Question: How does the patient history play a role?
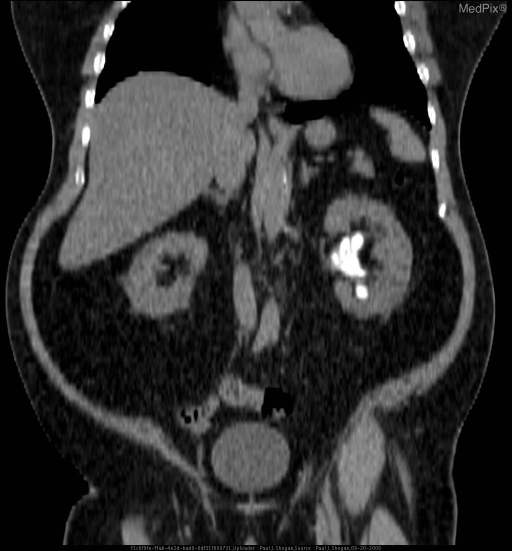
Answer: The patient's history of 62 yo male with left flank pain and urinary tract infections. is key in understanding the case.